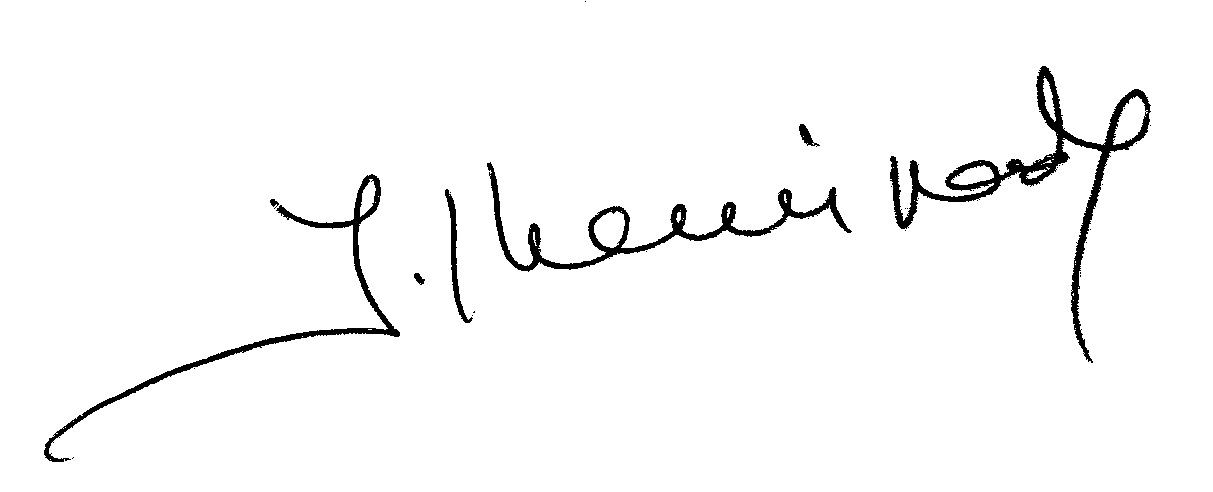
Signature of: jacques cheminade